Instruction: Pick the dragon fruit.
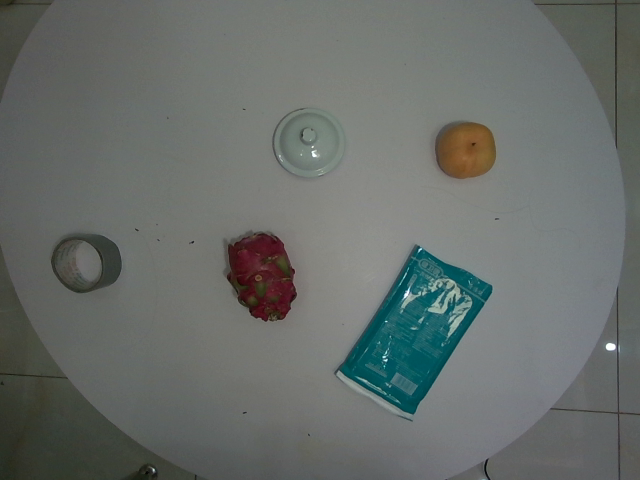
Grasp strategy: vertical